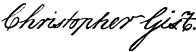
Signature of: christopher gist